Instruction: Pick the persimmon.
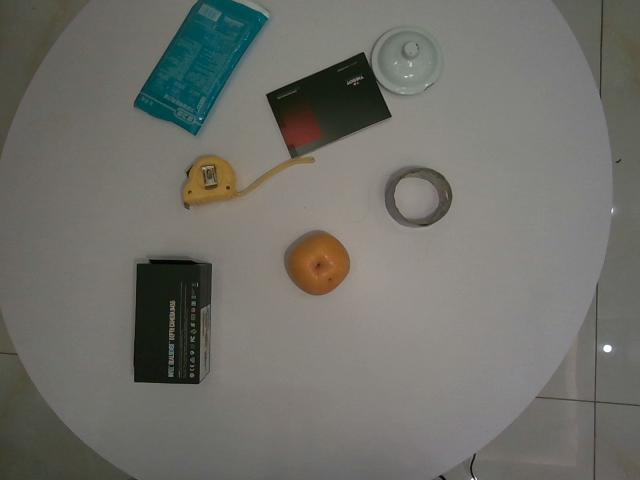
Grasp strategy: vertical